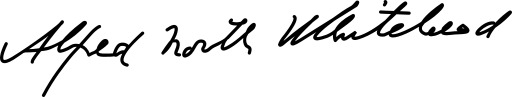
Signature of: alfred north whitehead